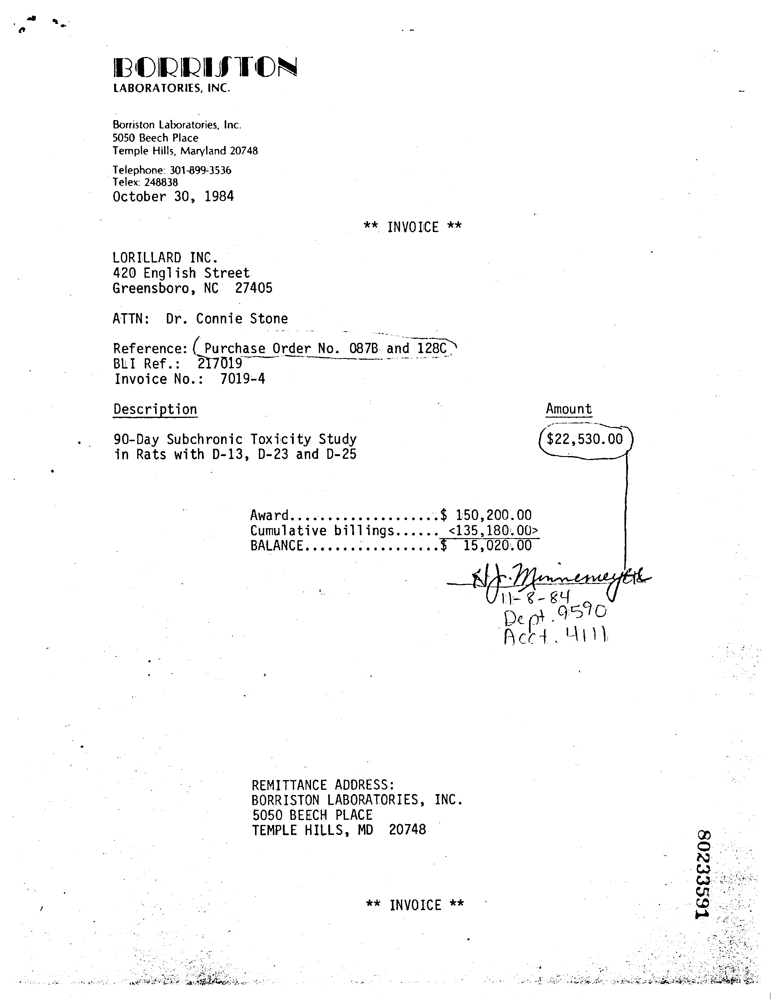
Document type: Invoice